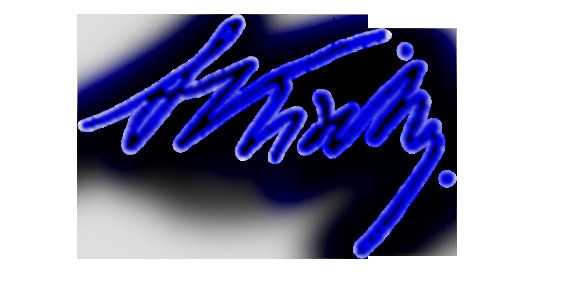
Signature of: augusts kirhenšteins